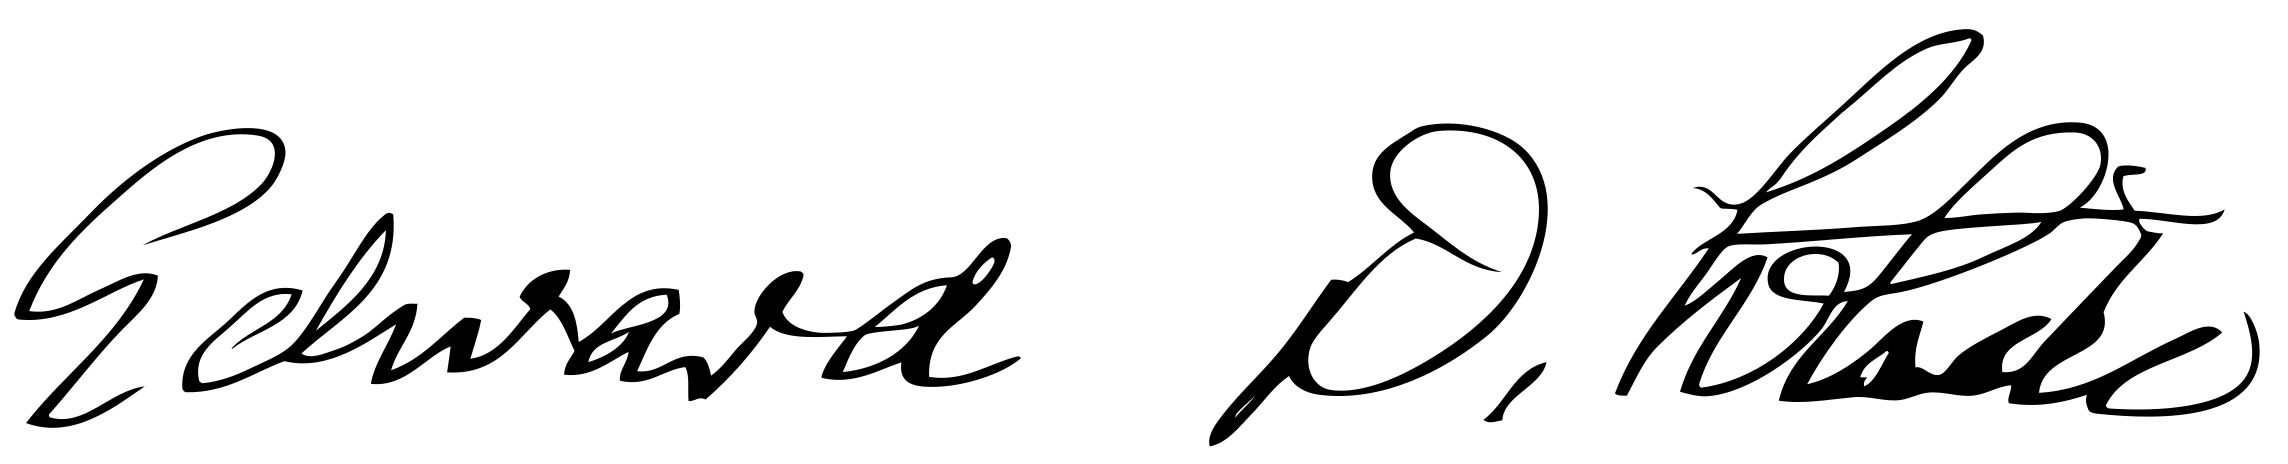
Signature of: edward douglass white jr